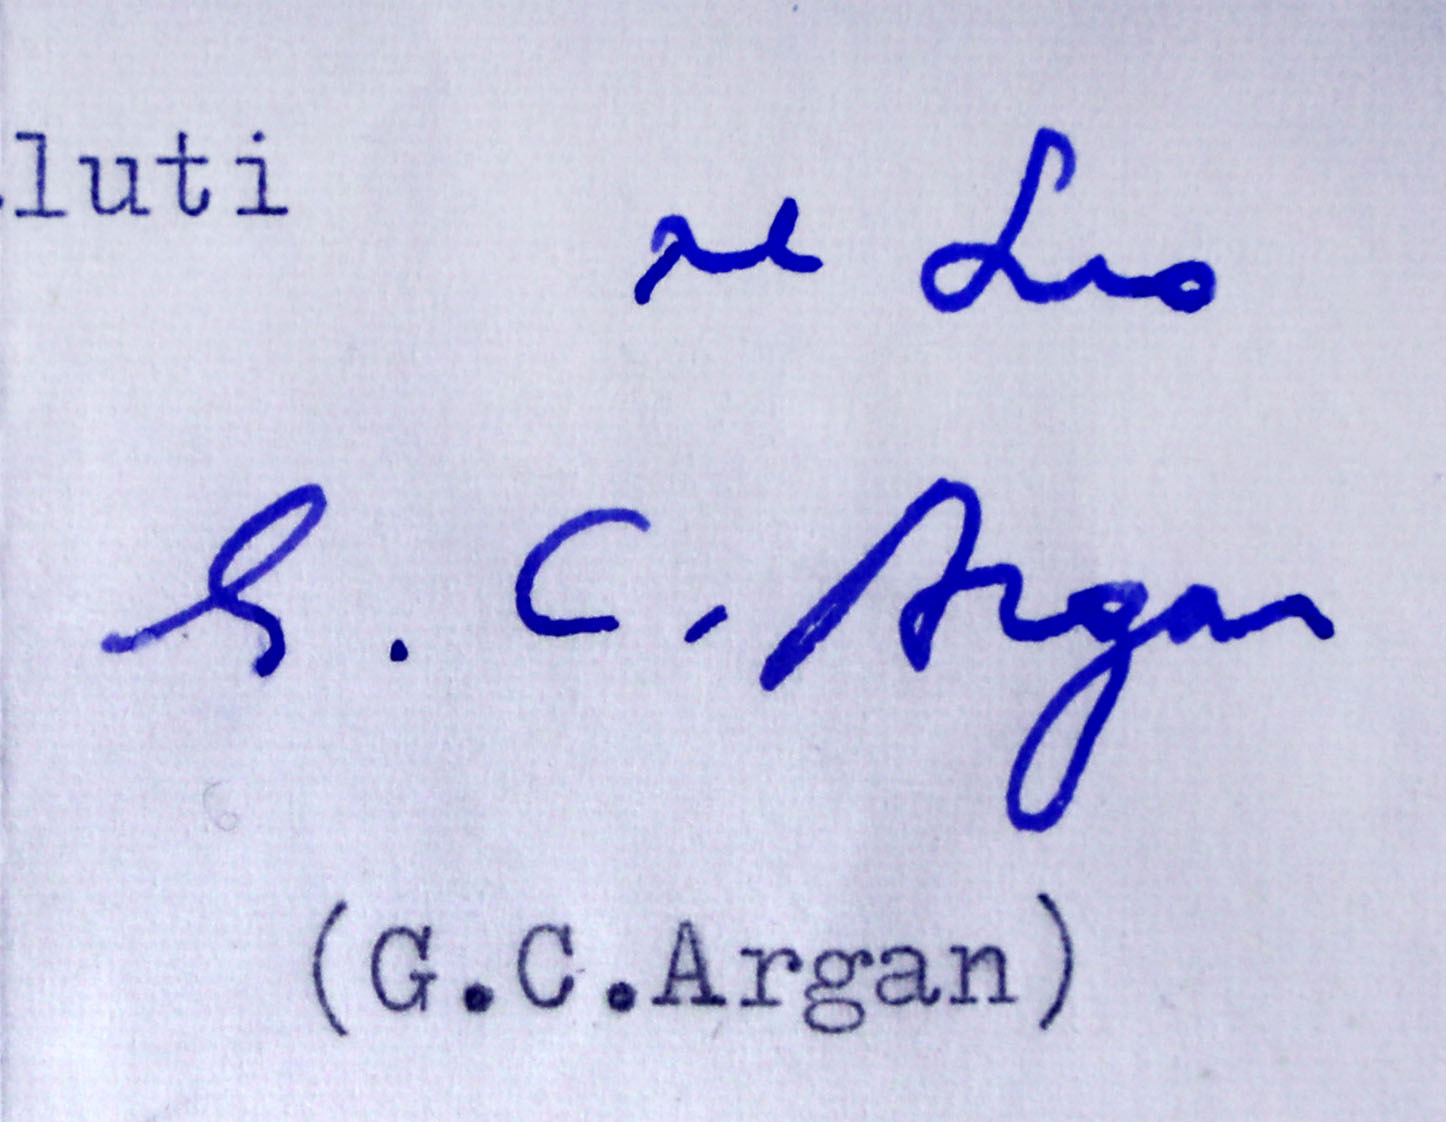
Signature of: giulio carlo argan